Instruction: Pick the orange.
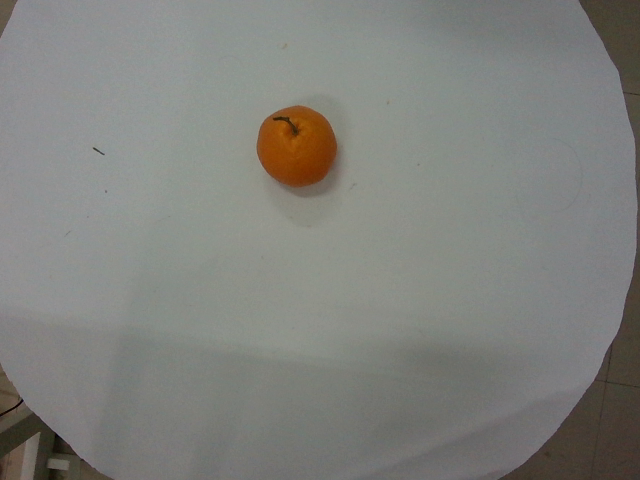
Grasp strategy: vertical